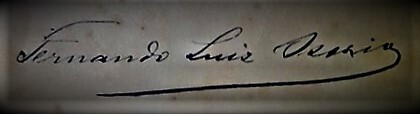
Signature of: fernando luís osório